Question: What is the suspected problem?
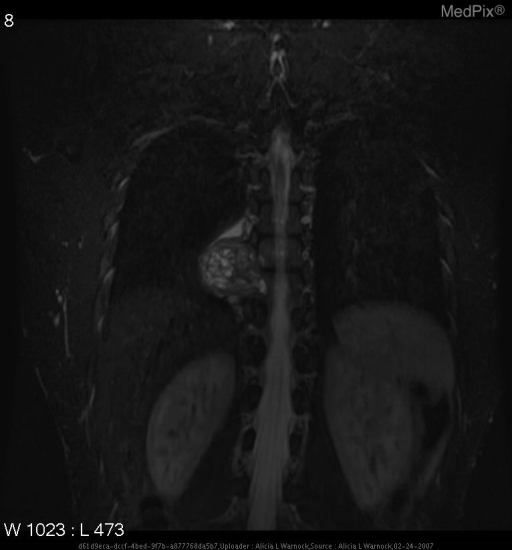
Answer: The findings suggest •  right paraspinal chest wall mass
•  measures 6.9x4.7x4.6 cm
•  located at levels T8 - T10
•  mass erodes into T9 & T10 vertebral bodies, T9 pedicle, rib 9
•  does not appear to disrupt thecal sac, though neural foramina is eroded
•  mild enhancement with gadolinium on T1 MR
•  sclerotic margins present in surrounding eroded structures
•  multiple fluid-fluid levels on T2
•  no pathologic lymphadenopathy
•  no other abnormal findings are noted. T2W coronal image demonstrates right paraspinal mass spanning levels T8-T10.  Mass measures 6.9x4.7x4.6 cm.. The patient might have a history of 24 yo man with right-sided lower posterior chest/rib pain for 4-6 months, increases with deep inspiration.  He denies history of trauma..